Question: What is the potential diagnosis?
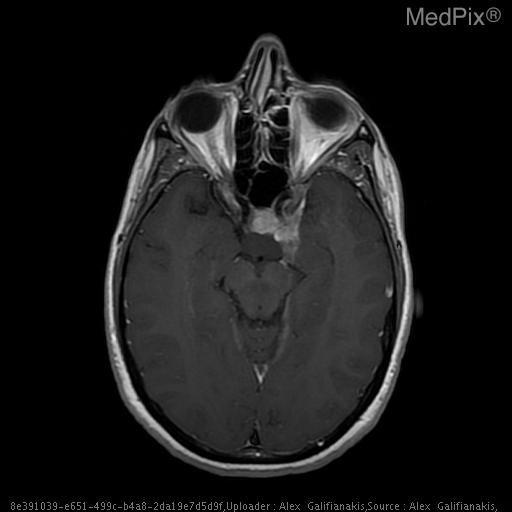
Answer: The possible diagnosis includes Meningioma with adjacent arachnoid cyst
Cystic Meningioma
Invasive pituitary adenoma
Metastasis
Schwannoma.